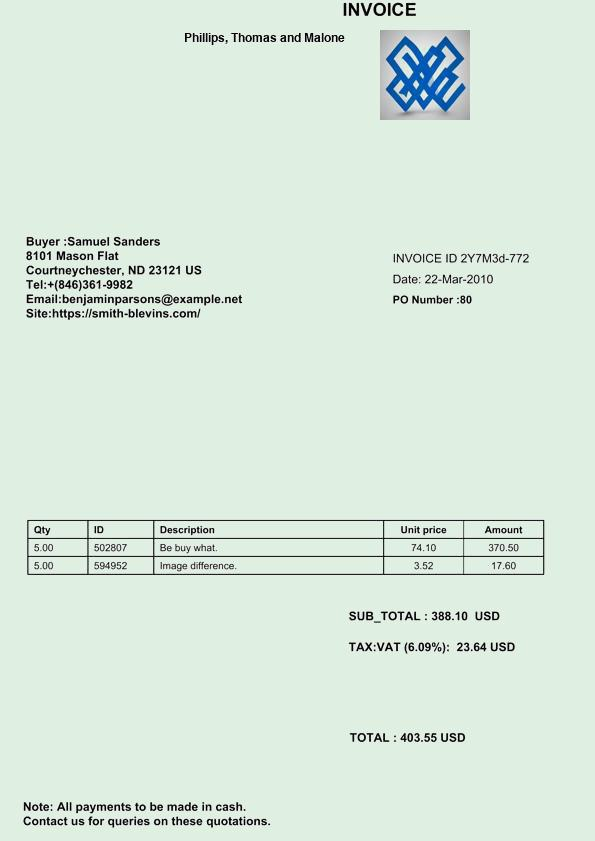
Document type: Invoice